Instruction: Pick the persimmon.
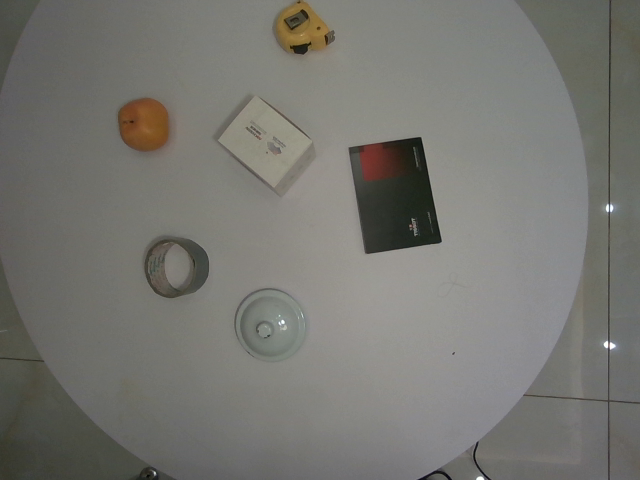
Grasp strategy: vertical